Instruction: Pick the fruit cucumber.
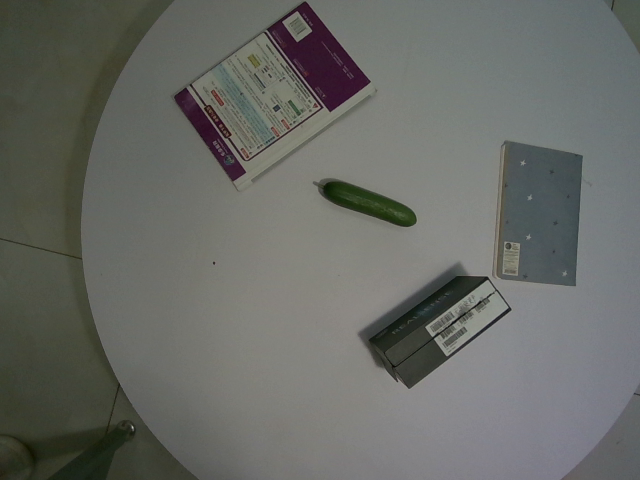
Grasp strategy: vertical